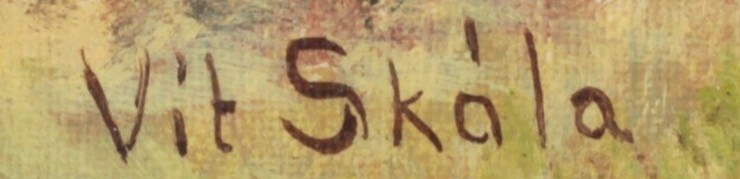
Signature of: vít skála